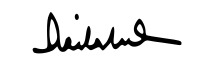
Signature of: raila a odinga